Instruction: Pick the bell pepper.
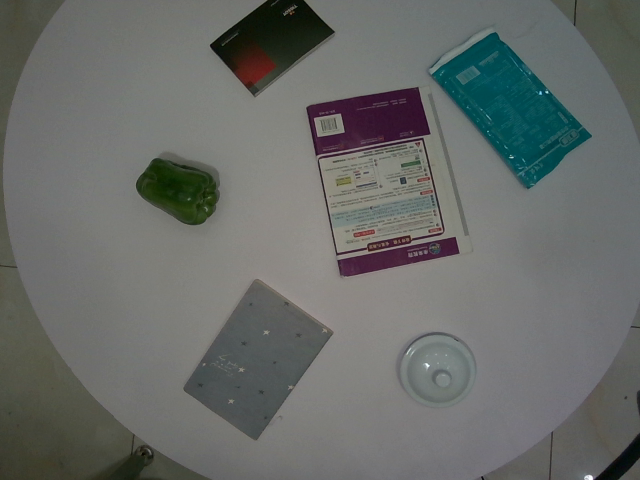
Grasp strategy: vertical